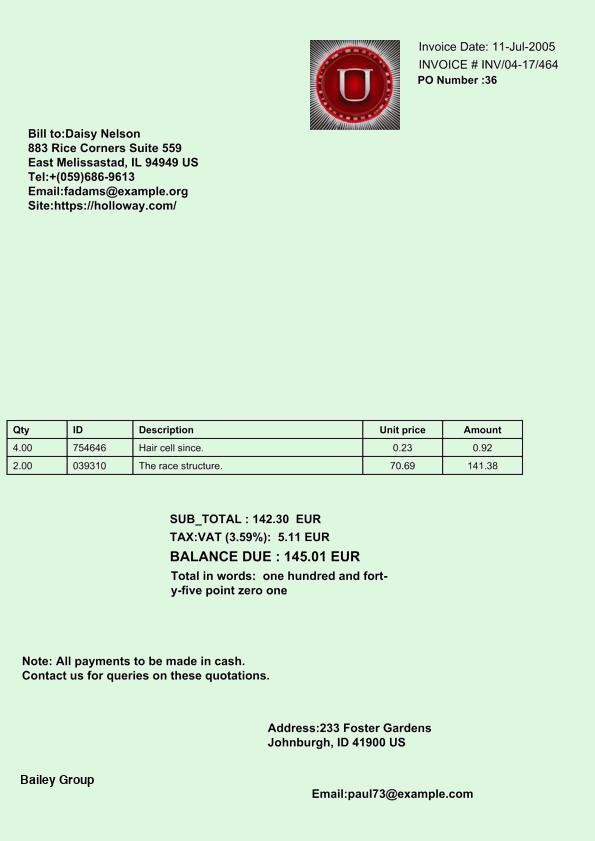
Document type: Invoice